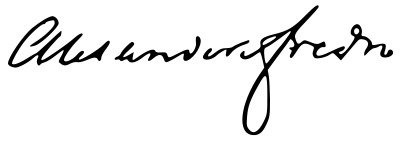
Signature of: aleksander fredro